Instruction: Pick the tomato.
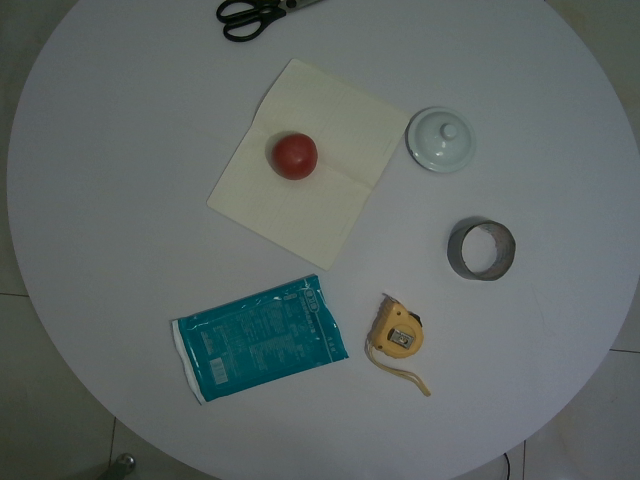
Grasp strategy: vertical